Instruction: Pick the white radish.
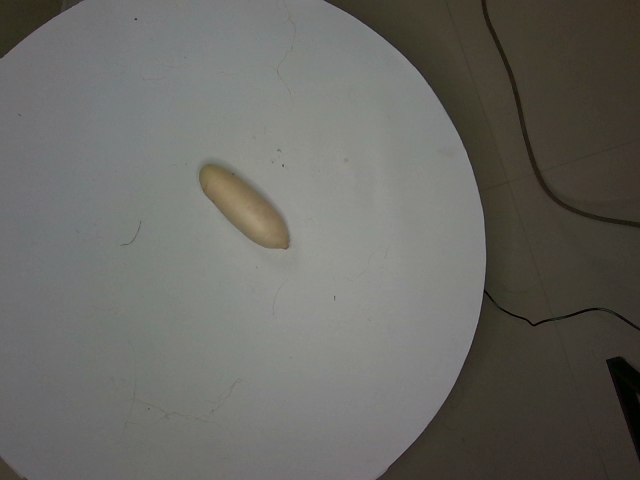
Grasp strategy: vertical